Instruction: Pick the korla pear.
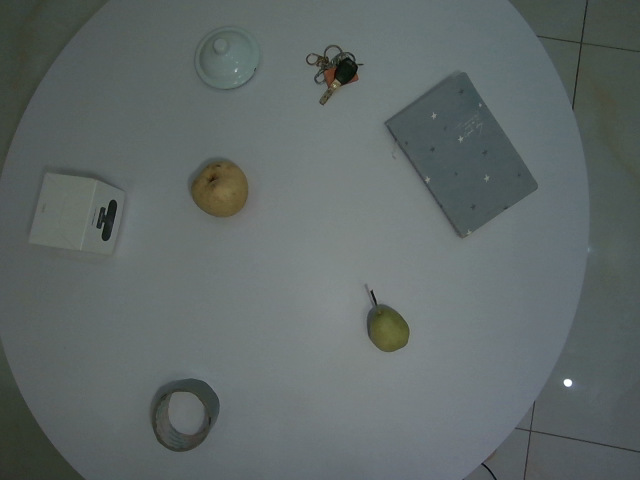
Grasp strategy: vertical